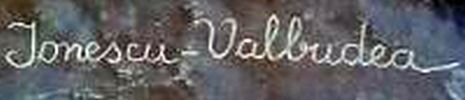
Signature of: ștefan ionescu valbudea